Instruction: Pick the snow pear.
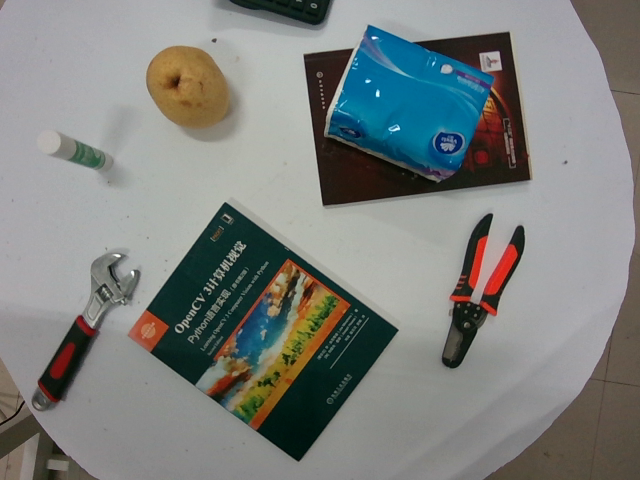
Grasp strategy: vertical